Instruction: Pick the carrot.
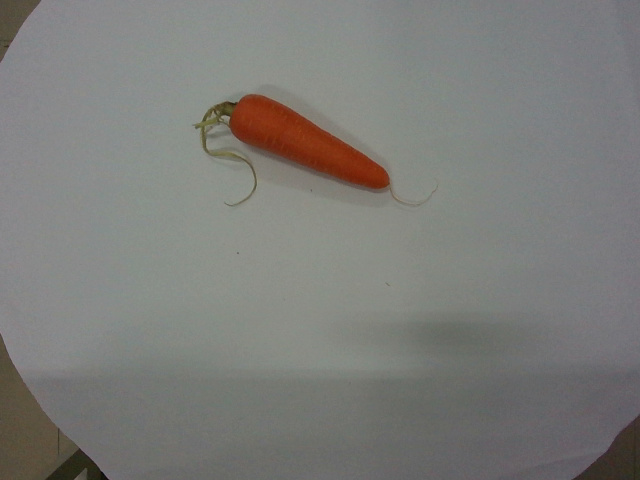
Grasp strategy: vertical